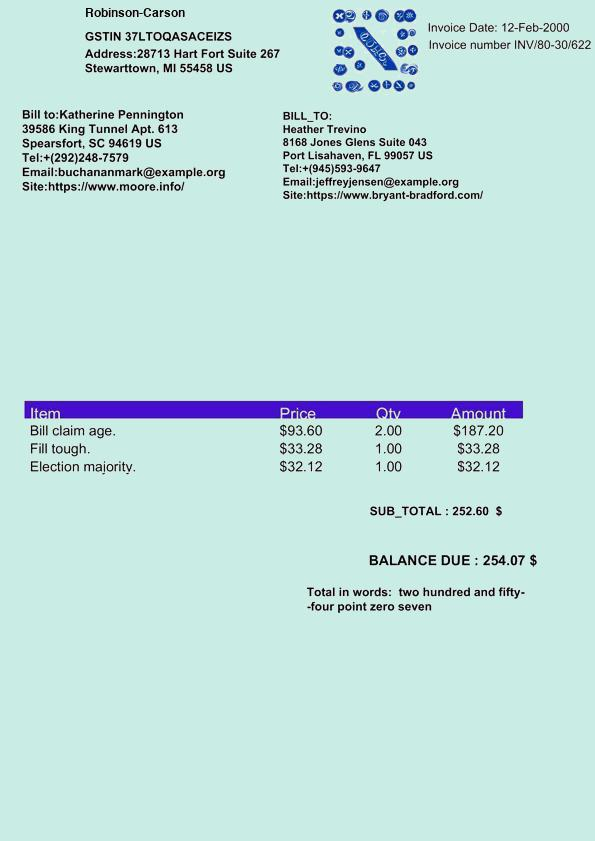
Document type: Invoice